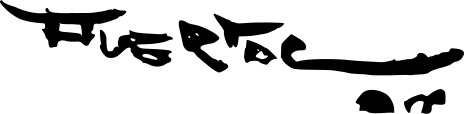
Signature of: ángel díaz huertas